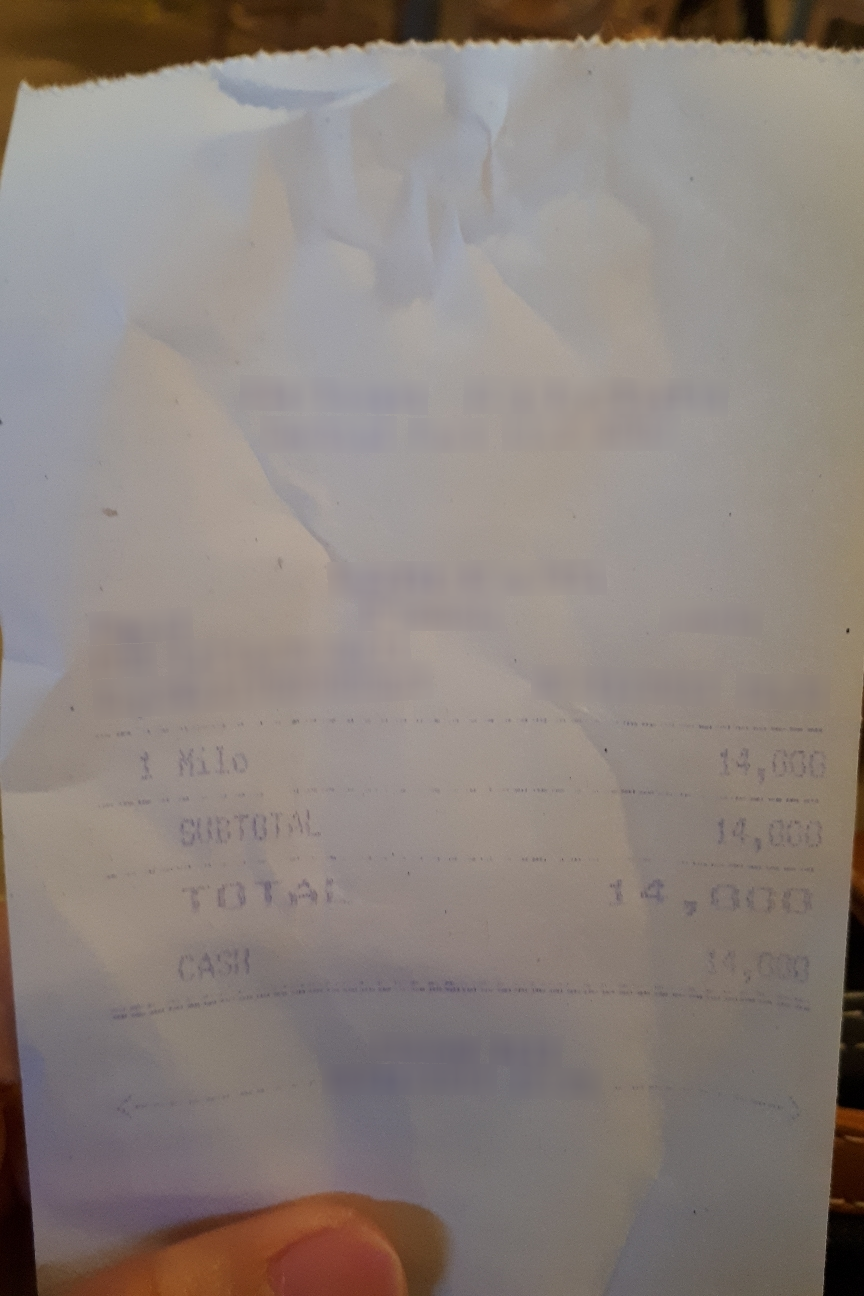
Number of items: 3
Subtotal: 14,000
Total: 14,000
OCR text regions:
text: 1
text: Milo
text: 14,000
text: SUBTOTAL
text: 14,000
text: TOTAL
text: 14,000
text: CASH
text: 14.000